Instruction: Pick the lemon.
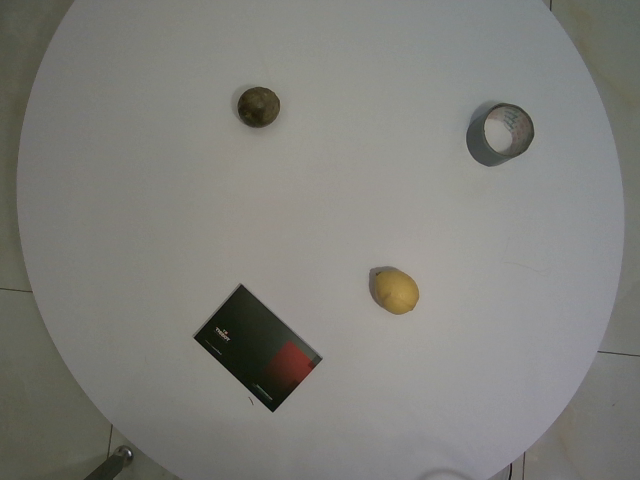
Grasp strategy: vertical